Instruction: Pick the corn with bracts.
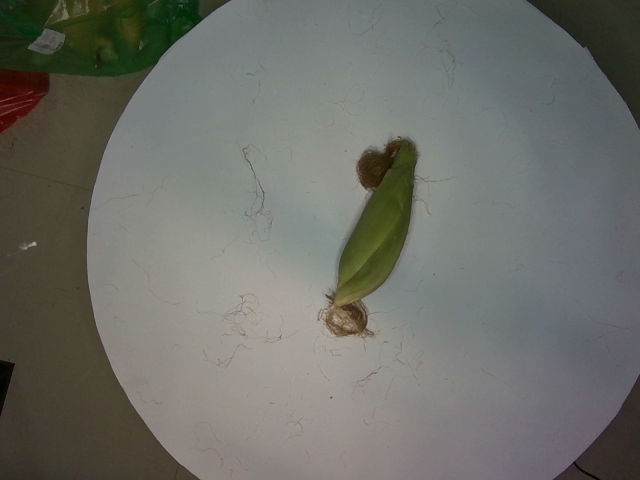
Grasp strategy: vertical